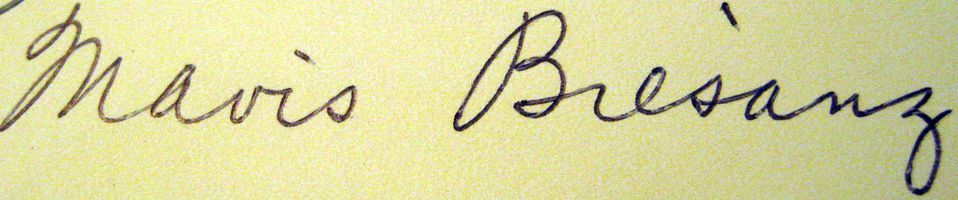
Signature of: mavis biesanz